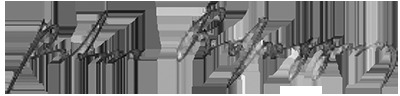
Signature of: peter rosegger